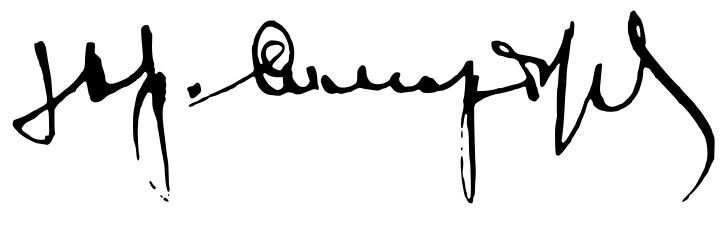
Signature of: yordan samardzhiev